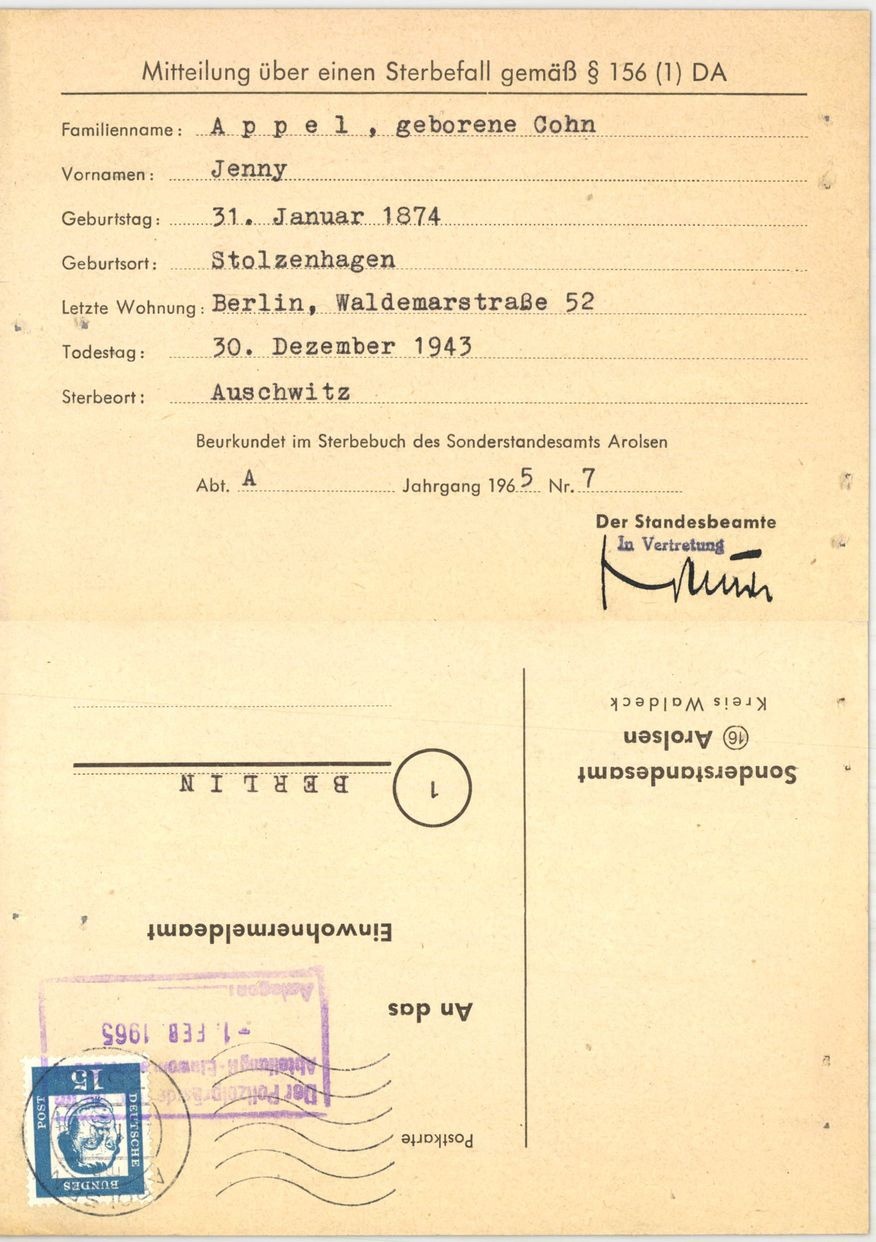
Appel, geborene Cohn